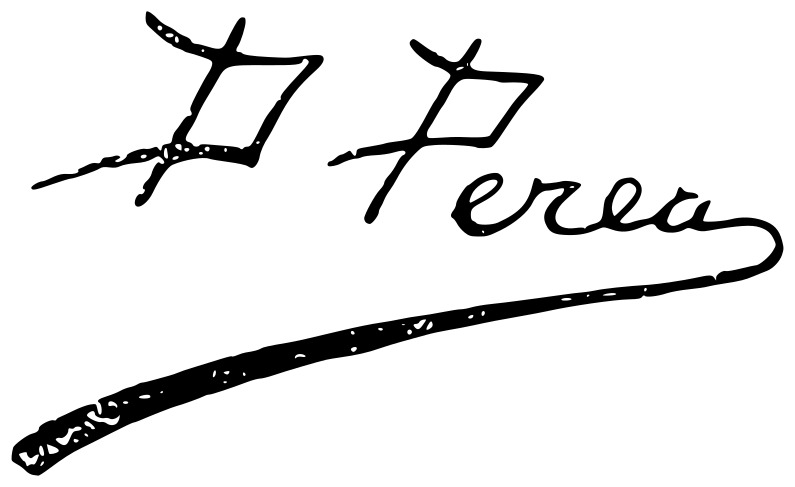
Signature of: daniel perea